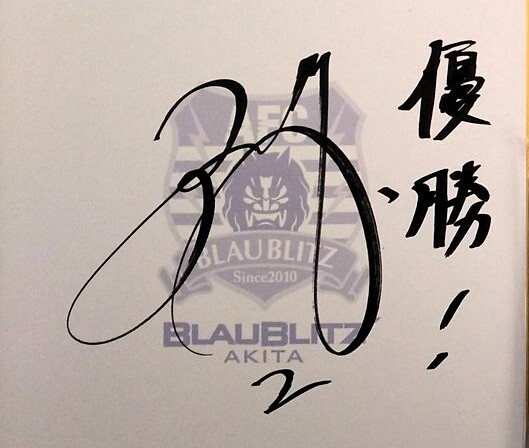
Signature of: kei omoto